Question: What is the main concern?
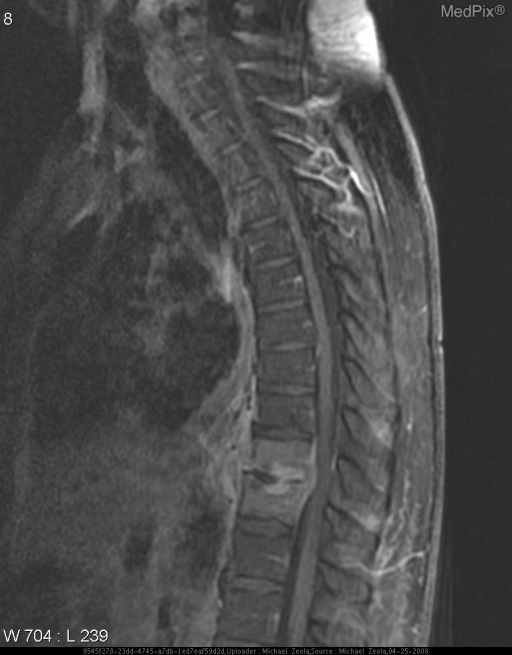
Answer: The findings suggest -Plain radiograph one week later showed decreased disk space between T10-T11

-On fat-suppressed MRI (STIR and FSE T2-weighted with fat sat MRI), high-signal -ntensity mass anterior to thoracic vertebrae, high signal intensity in the disc space and in the thoracic vertebrae at this level are consistent with infection. These areas enhance after contrast on the contrast-enhanced fat-saturated  T1-weighted MR images.. Enhancement at the T10-T11 disc space , adjacent thoracic vertebrae and anterior paraspinal mass. The patient might have a history of 52 y/o AA male recently deployed soldier who was medically evacuated due to chronic back pain that interfered with his duties as a truckdriver. While being evaluated stateside his pain worsened and he developed altered mental status, prompting a lumbar puncture which revealed signs consistent with a potential infection. An MRI was then obtained for further evalutaion..